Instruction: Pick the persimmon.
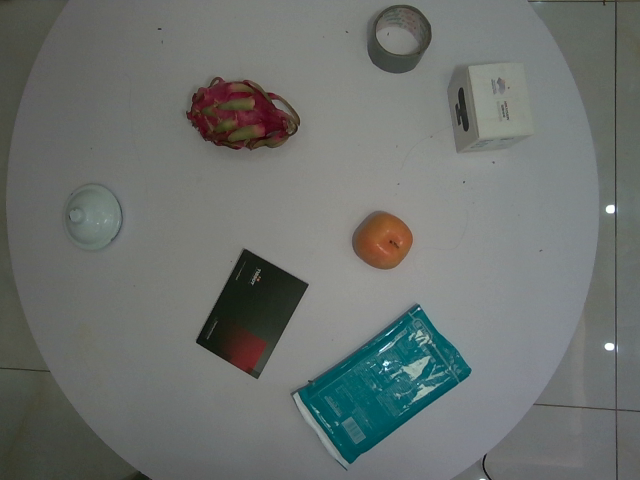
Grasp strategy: vertical